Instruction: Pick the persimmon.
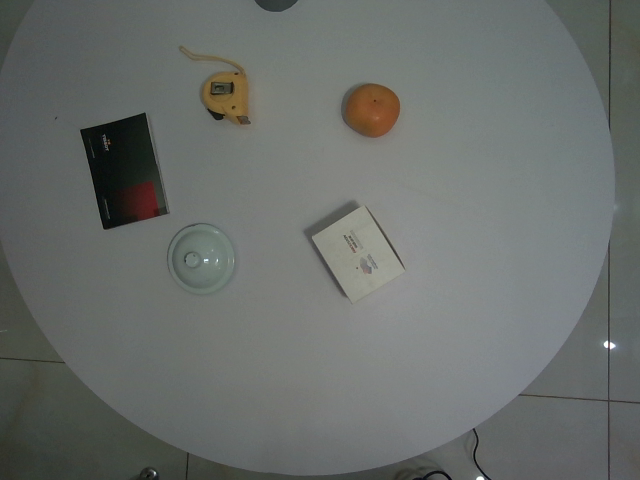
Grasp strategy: vertical